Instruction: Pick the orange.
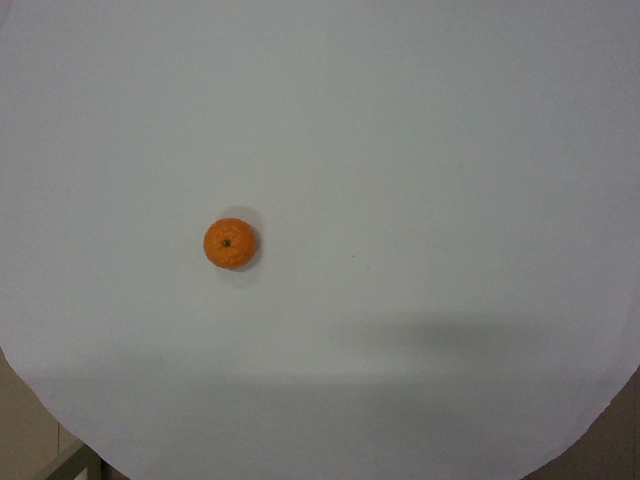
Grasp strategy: vertical